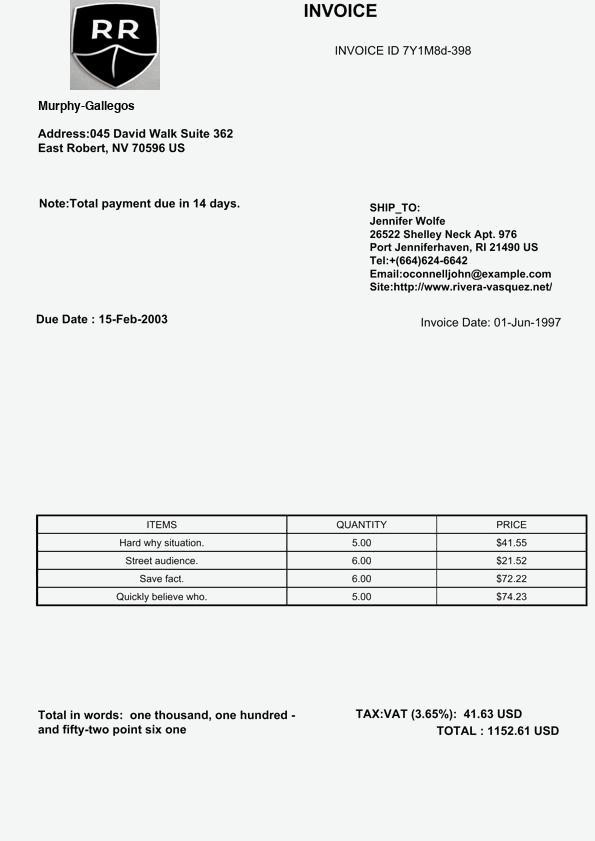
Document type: Invoice